Question: What might the diagnosis be?
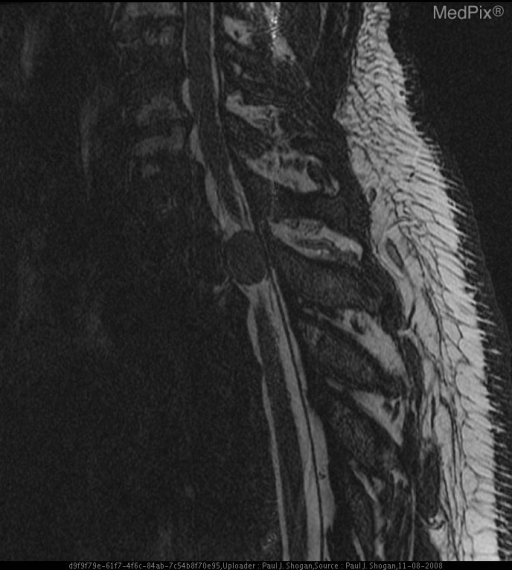
Answer: The possible diagnosis includes Intradural Extramedullary Neoplasms:

Schwannoma
Neurofibroma
Ganglioneuroma
Meningioma
Epidermoid
Dermoid
Metastasis.